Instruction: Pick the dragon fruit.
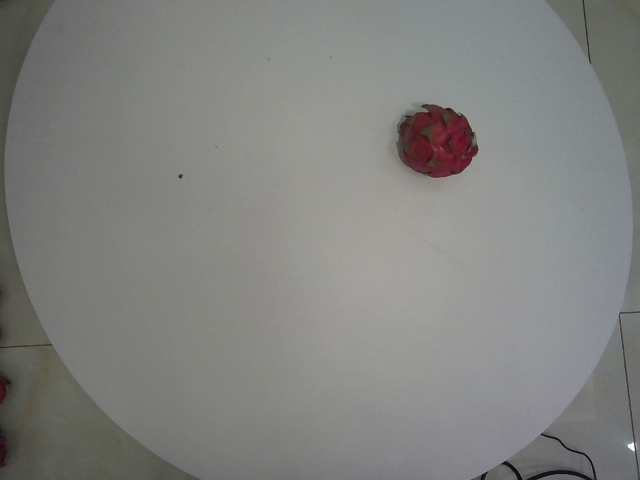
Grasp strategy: vertical